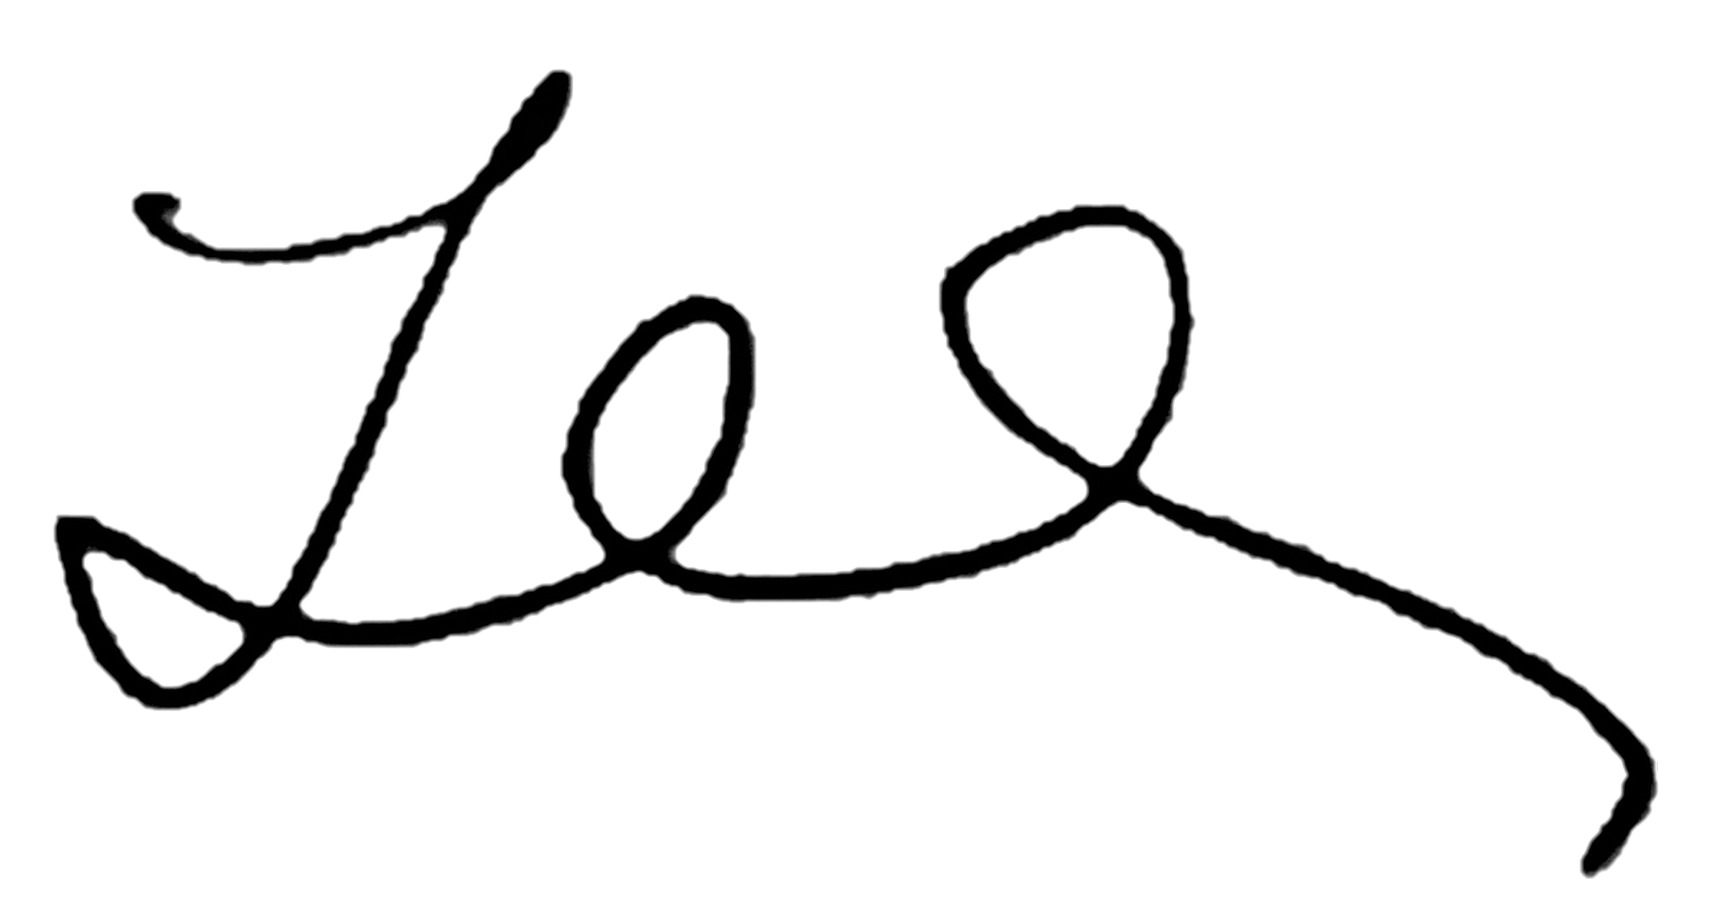
Signature of: lauren oliver